Question: In what way does the history help explain the case?
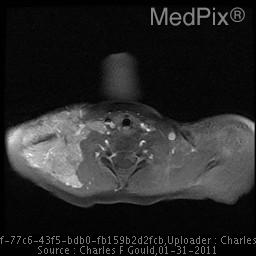
Answer: The patient's history of 15 month old baby girl with enlarging right supraclavicular / shoulder mass. is key in understanding the case.